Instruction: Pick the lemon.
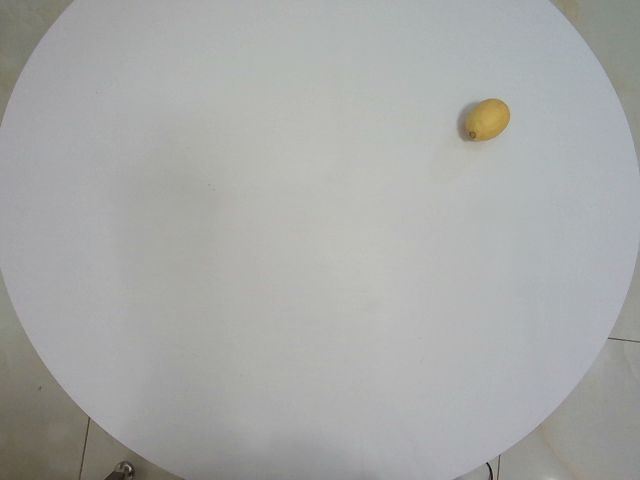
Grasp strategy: vertical